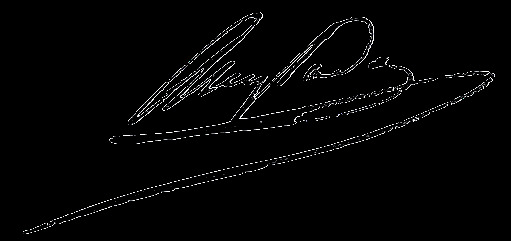
Signature of: joseph anglada